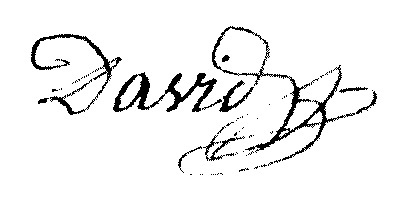
Signature of: lucien david